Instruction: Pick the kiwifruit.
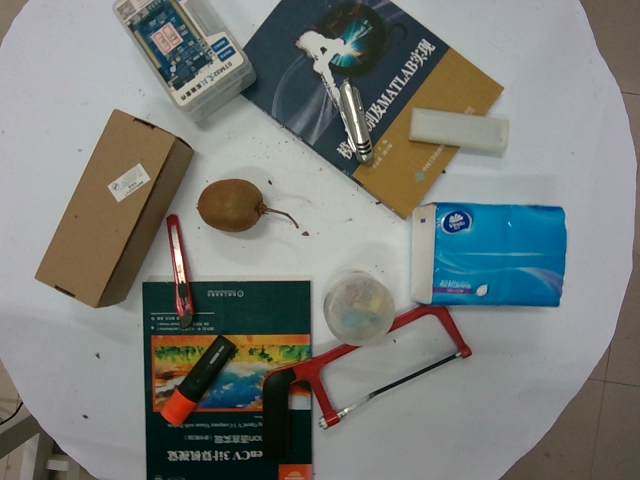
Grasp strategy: vertical